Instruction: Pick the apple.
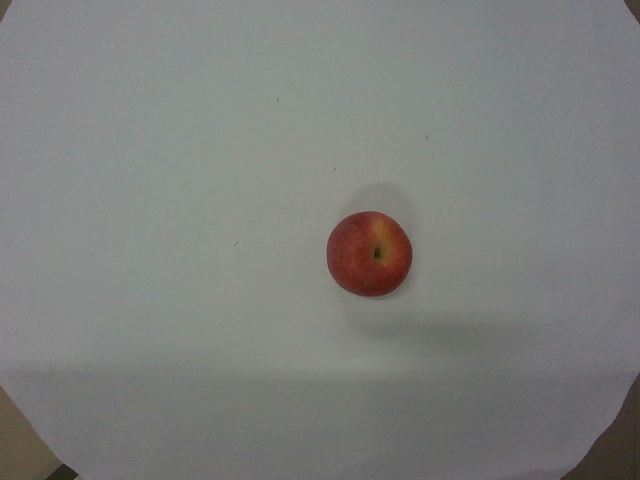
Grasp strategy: vertical